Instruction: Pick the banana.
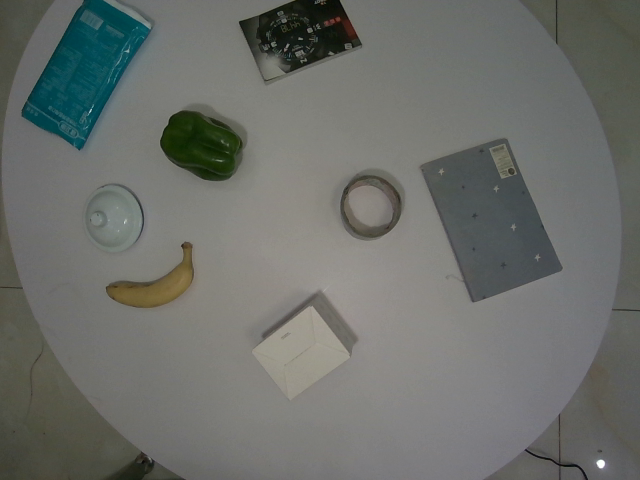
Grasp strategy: vertical